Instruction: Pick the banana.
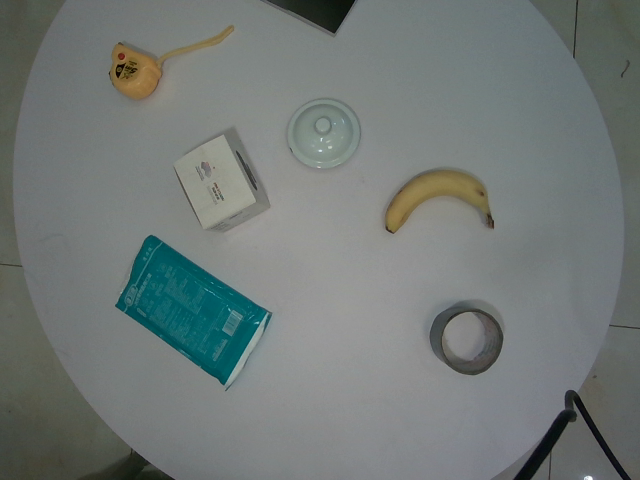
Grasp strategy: vertical